Question: Explain the disease:
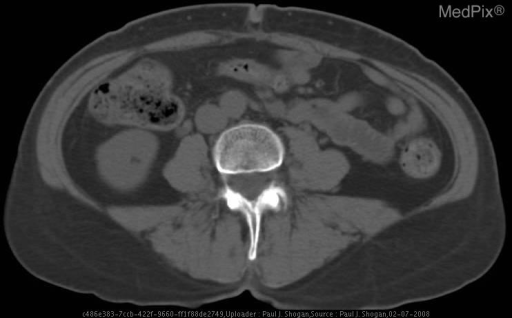
Answer: The disease is discussed as: Angiomyolipoma (AML) is the most common benign renal tumor composed of blood vessels, smooth muscle, and adipose tissue.  AML is identified most frequently in middle-aged women, and may be seen in patients diagnosed with tuberous sclerosis.  In patients without tuberous sclerosis, AML is most often unilateral in location, whereas patients with tuberous sclerosis frequently demonstrate multiple, small, bilateral AMLs.

Patients with AML smaller than 4 cm are generally asymptomatic.  If an AML is found to be larger than 4 cm, the presenting signs or symptoms are typically hematuria and or flank pain, and the tumor is resected secondary to an increased risk of hemorrhage.  Additionally, if the tumor size is 1 cm or larger, thin section CT should be performed to evaluate for the presence of fat.  If fat is not identified on CT, then the diagnosis of Renal Cell Carcinoma should be entertained.  Small, asymptomatic AMLs should be followed for evidence of growth.

•  Ultrasound

Angiomyolipoma (AML) may have a varied acoustic pattern as the amount of adipose tissue, smooth muscle, and blood vessels vary from lesion to lesion.  Generally, AML is a homogenous well defined hyperechoic cortical neoplasm arising from the renal parenchyma, with echogenecity similar to that of the renal sinus.  Occasionally, AML may appear as a hypoechoic focus when smooth muscle, blood vessels, or hemorrhage constitute the majority of the lesion.  Color flow Doppler imaging is helpful in cases of hemorrhagic AML.

Renal Cell Carcinoma (RCC) may also appear hyperechoic on ultrasound.  To distinguish a RCC from an AML, the presence of a peripheral hypoechoic rim surrounding an echogenic solid lesion, as well as demonstrable cystic elements strongly suggests a RCC.  Additionally, RCC typically lacks an acoustic shadow, whereas 20%-30% of AMLs have a varied degree of posterior shadowing.